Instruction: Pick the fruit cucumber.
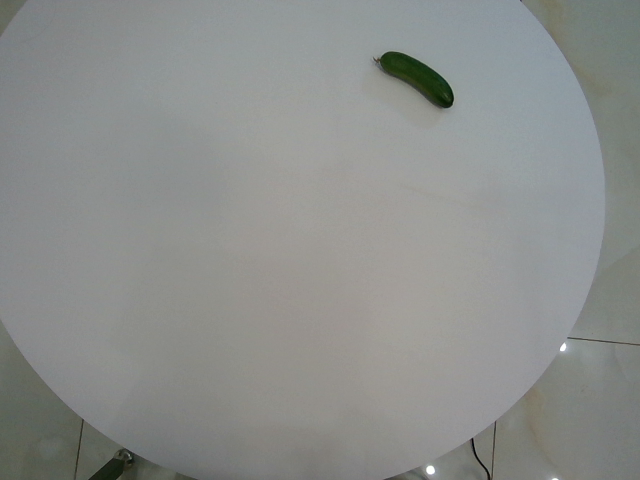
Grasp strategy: vertical